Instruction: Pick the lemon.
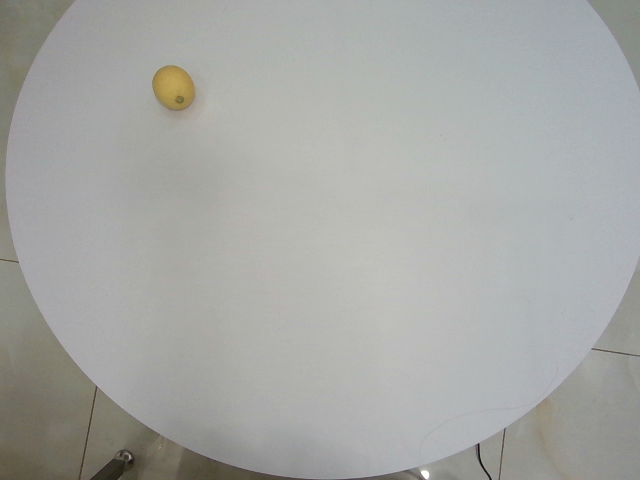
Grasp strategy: vertical